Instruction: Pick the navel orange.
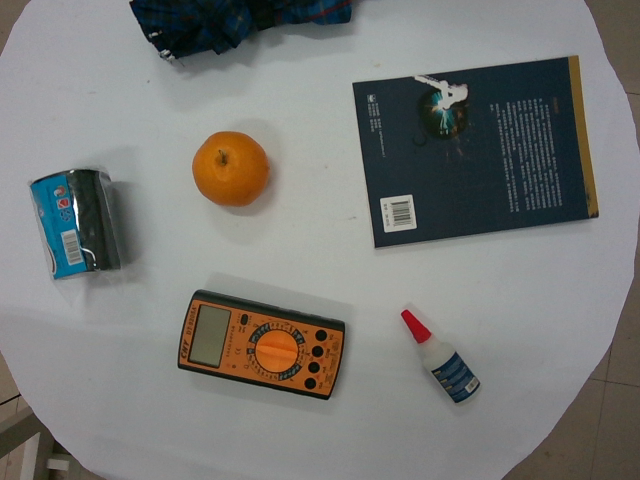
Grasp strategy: vertical